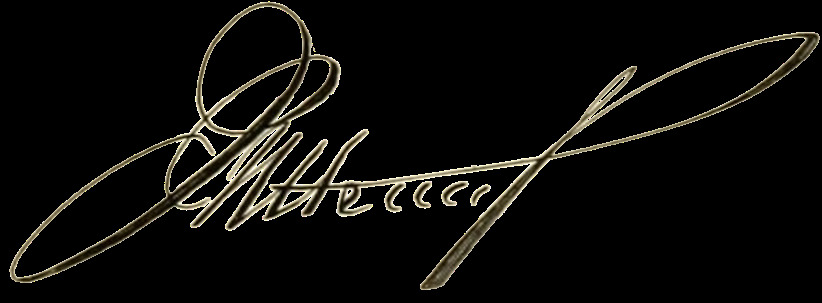
Signature of: joshua w hering